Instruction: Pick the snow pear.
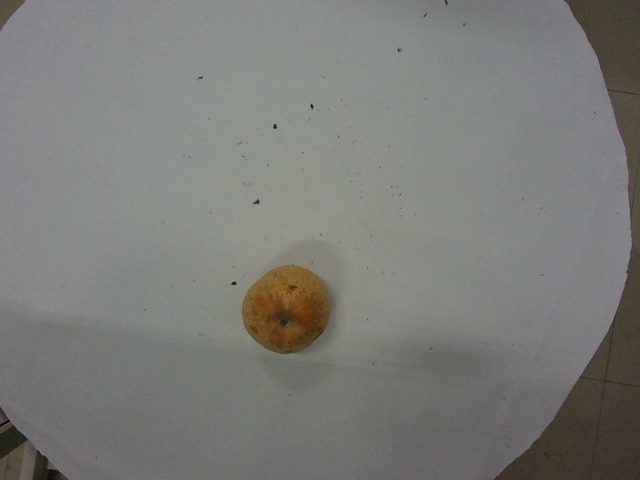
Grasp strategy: vertical